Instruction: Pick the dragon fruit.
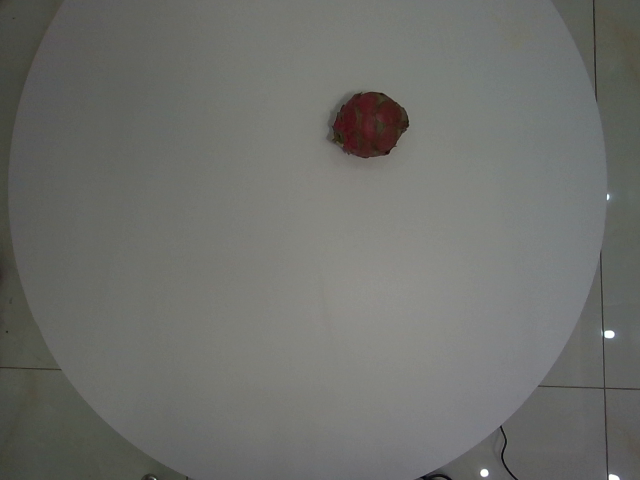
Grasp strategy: vertical